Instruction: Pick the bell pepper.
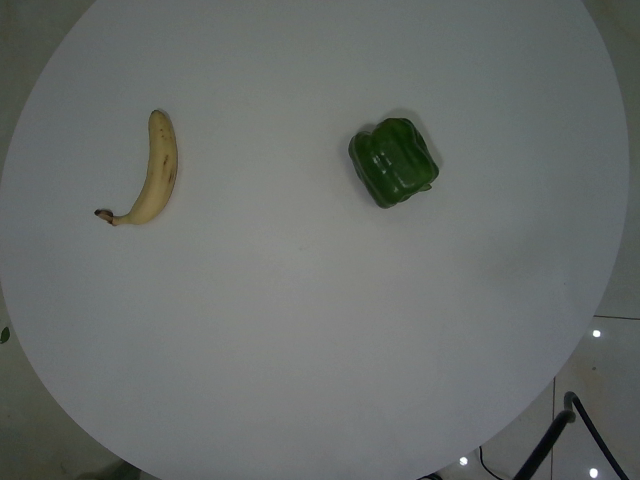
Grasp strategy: vertical